Question: What do the imaging results show?
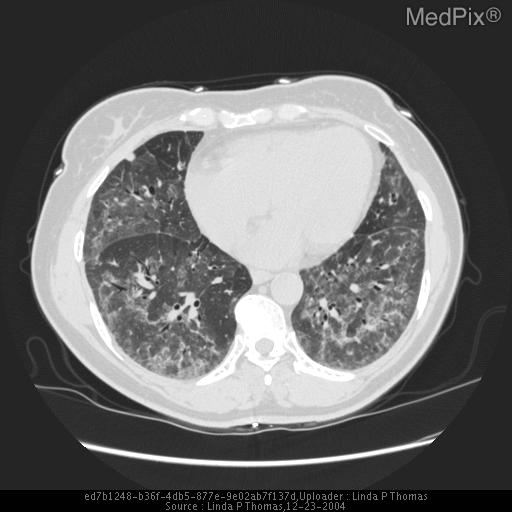
Answer: The imaging shows Initial chest radiographs interpreted as normal. Subsequent chest radiographs 3 months later showed bibasilar interstitial opacities.
High resolution chest CT revealed predominantly mid and lower lung zone ground-glass opacities and prominent but not enlarged mediastinal lymph nodes. Follow-up CT.